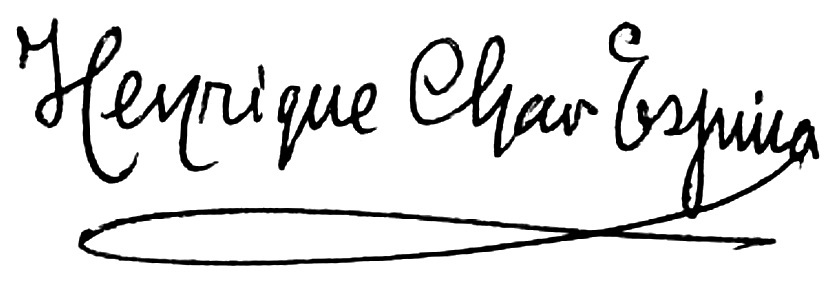
Signature of: enrique chao espina